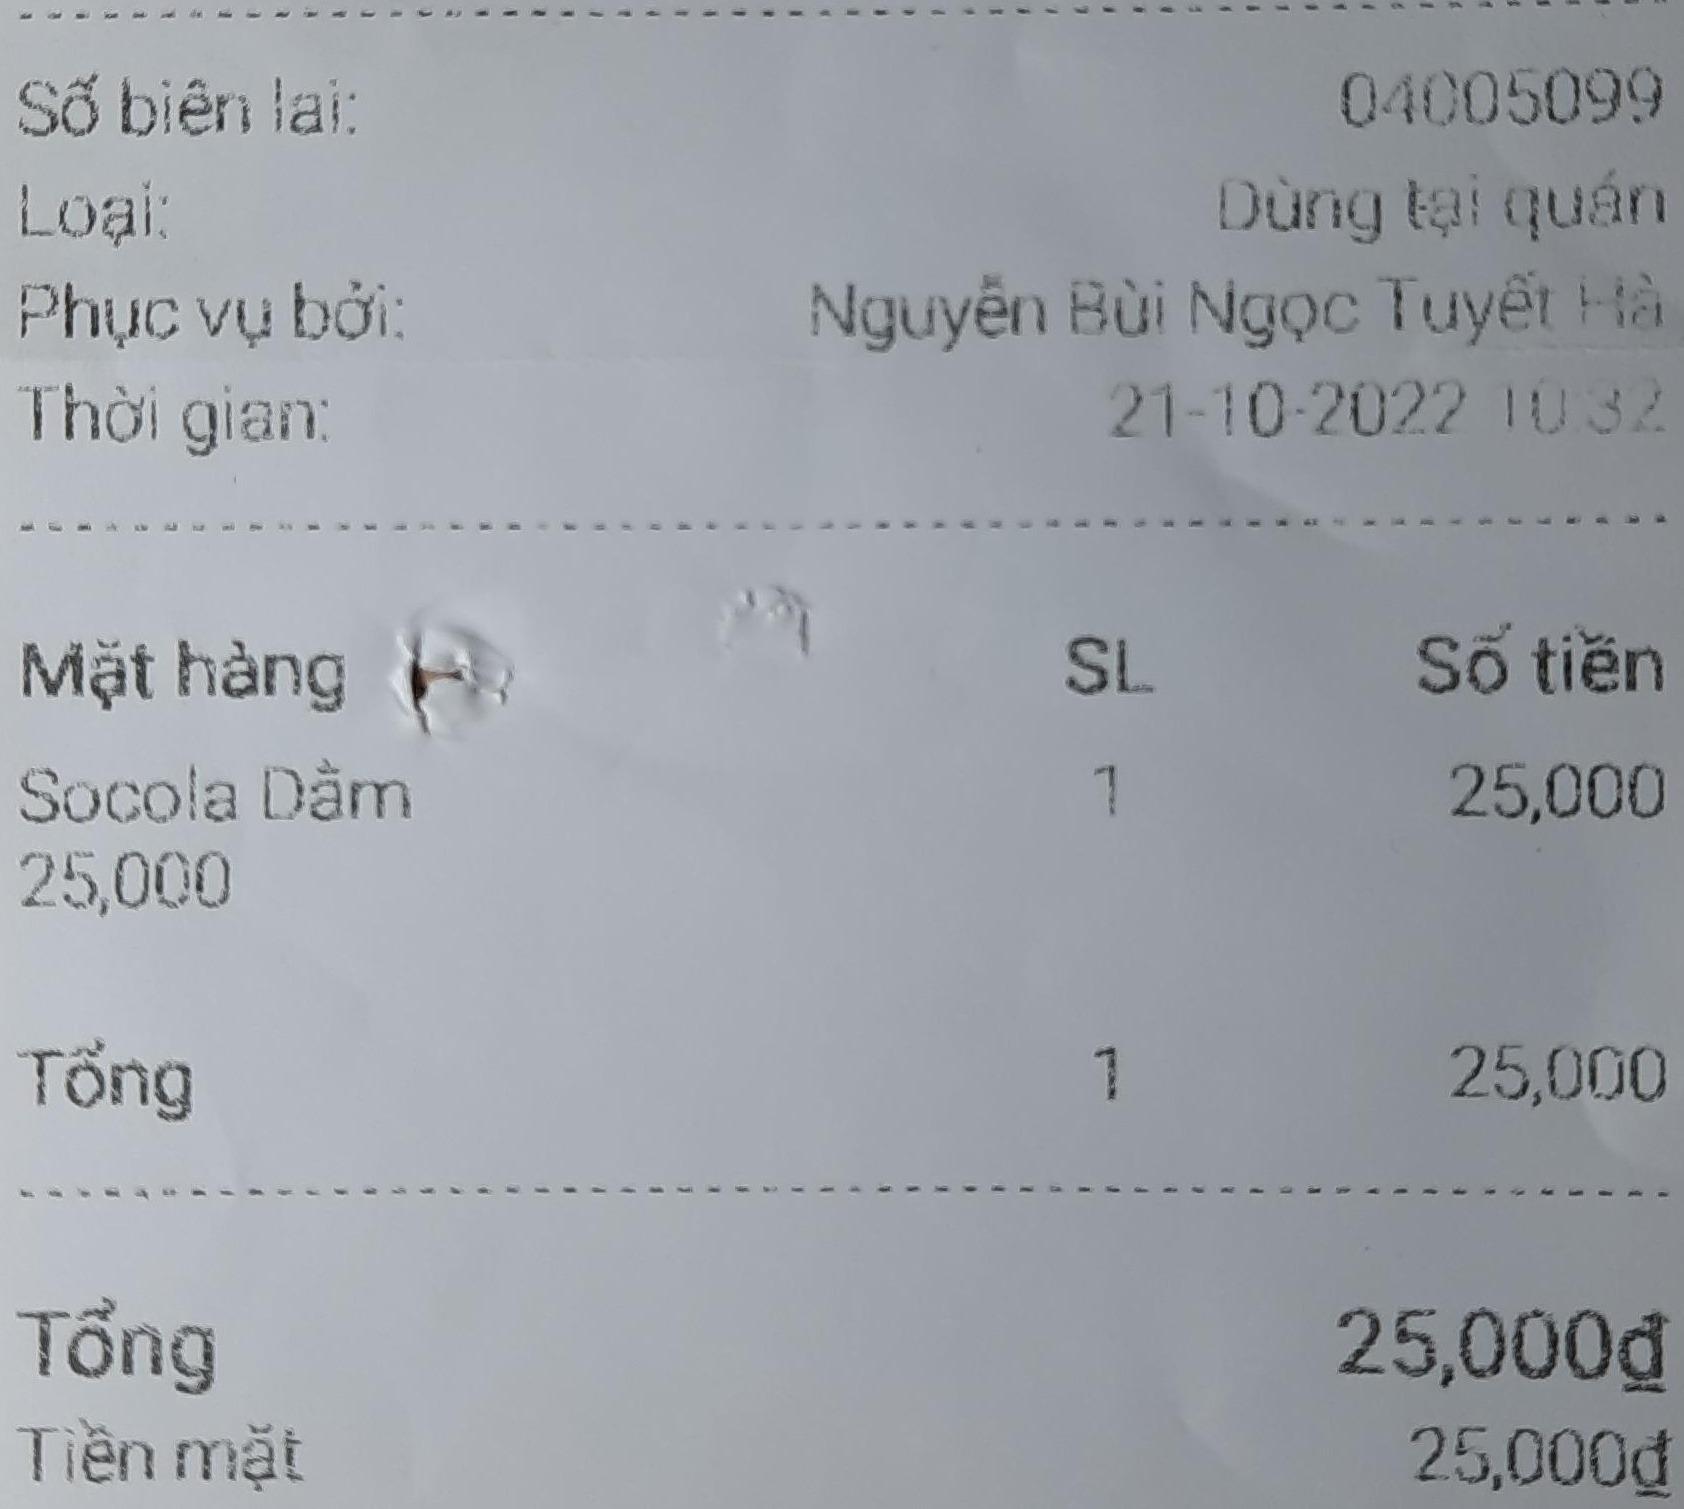
Số biên lai: 04005099
Loại: Dùng tại quán
Phục vụ bởi: Nguyễn Bùi Ngọc Tuyết Hà
Thời gian: 21-10-2022 10:32

<table>
<tr>
<th>Mặt hàng</th>
<th>SL</th>
<th>Số tiền</th>
</tr>
<tr>
<td>Socola Dầm</td>
<td>1</td>
<td>25,000</td>
</tr>
<tr>
<td>25,000</td>
<td></td>
<td></td>
</tr>
<tr>
<td>Tổng</td>
<td>1</td>
<td>25,000</td>
</tr>
</table>

Tổng 25,000đ
Tiền mặt 25,000đ